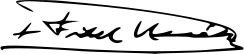
Signature of: fidel herráez vegas